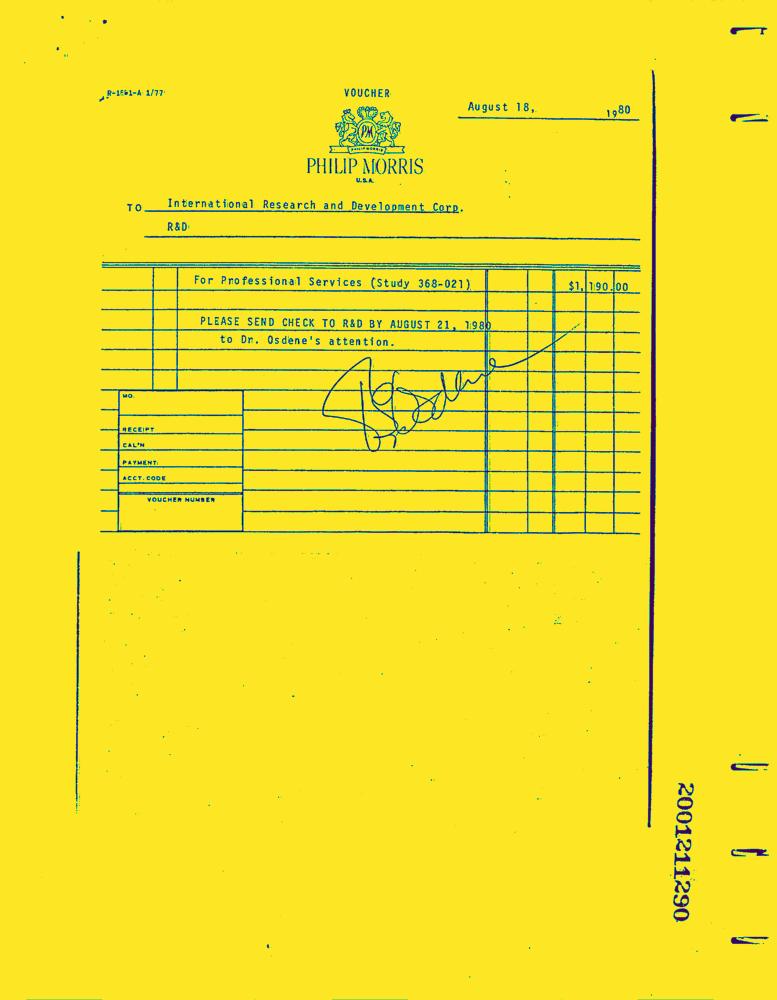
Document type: Invoice-Doc